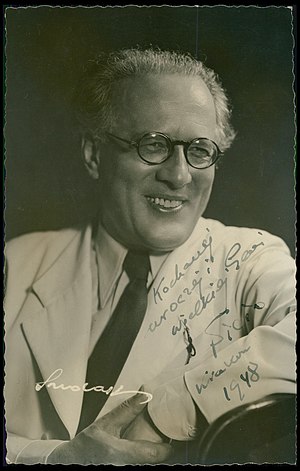
Polski: Grzegorz Fitelberg